Question: What might the diagnosis be?
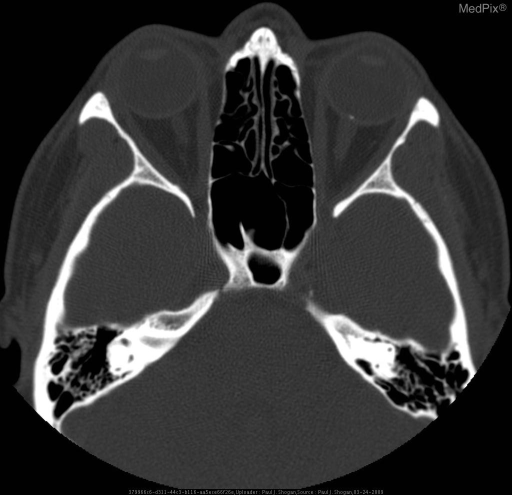
Answer: The possible diagnosis includes •  Benign globe calcification
•  Retinoblastoma
•  Radiation therapy (e.g. for pituitary, other skull base tumor)
•  Retinal astrocytic hamartoma (Tuberous Sclerosis)
•  Toxocara canii or other parasitic infection.